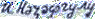
Signature of: najafgulu